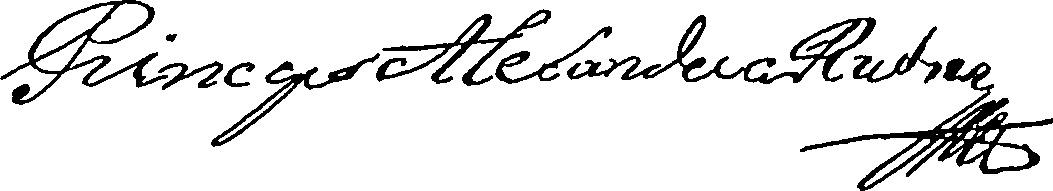
Signature of: alexander rudnay